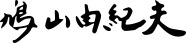
Signature of: yukio hatoyama